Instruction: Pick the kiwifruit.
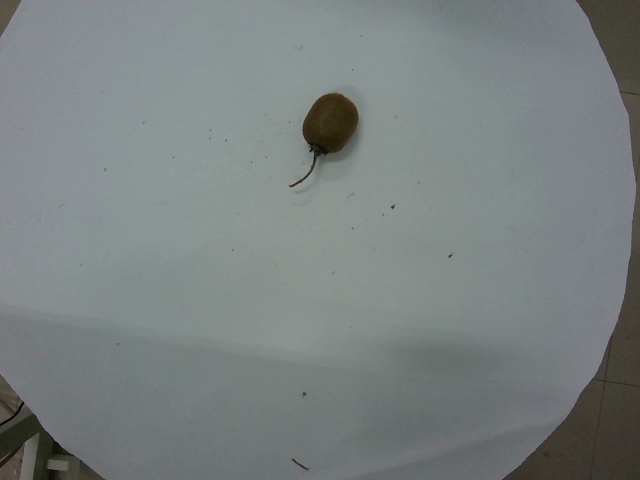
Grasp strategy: vertical